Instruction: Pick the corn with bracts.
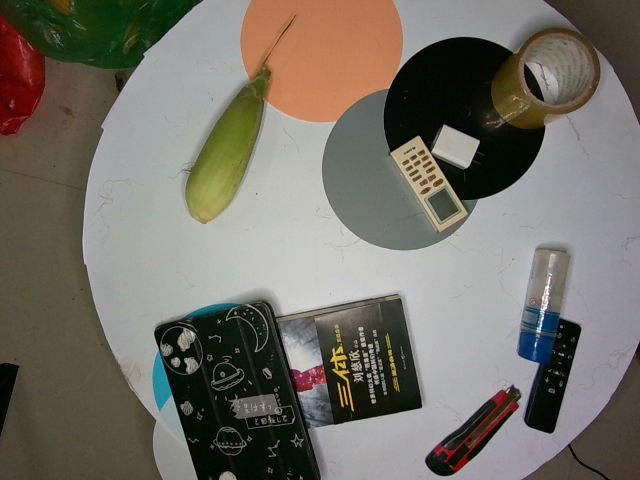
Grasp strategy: vertical